Question: Talk about the condition:
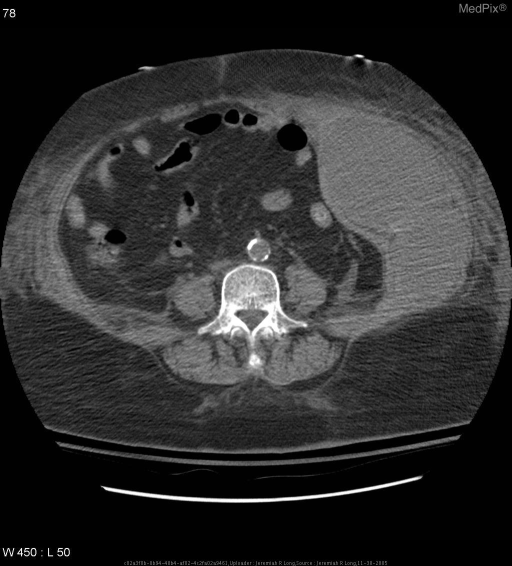
Answer: The disease is discussed as: Medical anticoagulation represents an important therapeutic option for both treatment of and prophylaxis against thromboembolic disease.  Typically heparing and warfarin are the agents employed.  Unfractionated heparin acts primarily as an indirect thrombin inhibitor, and to a lesser extent as a factor Xa inhibitor.  It has the advantage of fast activity, but presents difficulty with dosing (requiring intravenous administration) and monitoring of the patient's PTT.  Dosing normally follows a nomogram and varies from institution to institution depending upon laboratory ranges.  The introduction of low molecular weight heparin, a factor Xa inhibitor, as an alternative to unfractionated heparin allows easier administration with standard dosing, subcutaneous administration, and no laboratory monitoring.  Alternatively, warfarin, an inhibitor of vitamin K-dependant coagulation factors, is typically used for long term out patient anticoagulation needs owing to its oral administration.  Warfarin is monitored therapeutically on a weekly basis with the patient's PT and INR (standard INR goal 2.0-3.0).

As is the case with nearly all medical interventions, anticoagulation does not come without potential side-effects.  The most significant of these centers around hemorrhage.  Patients undergoing anticoagulation are at increased risk for bleeding, both following trauma and sponaneously.  Abdominal wall hematomas represent a real and potentially fatal side effect of therapeutic anticoagulation.  Several cases of abdominal wall hemorrhage have been reported in the literature following the initiation of anticoagulation therapy.  In the majority of these cases, bleeding occured spontaneuosly.